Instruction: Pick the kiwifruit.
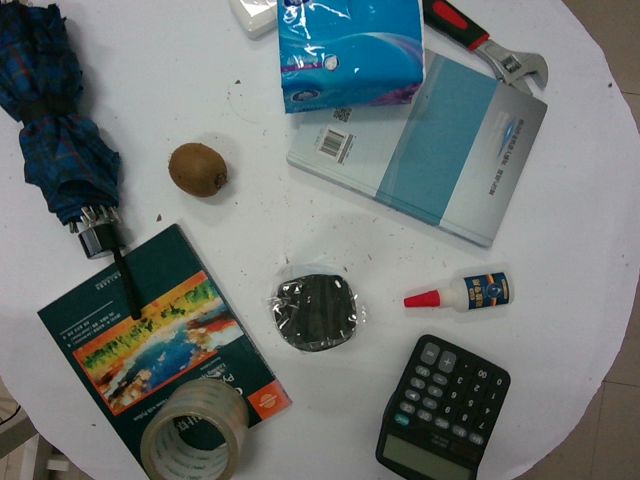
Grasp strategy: vertical